Question: Talk about the condition:
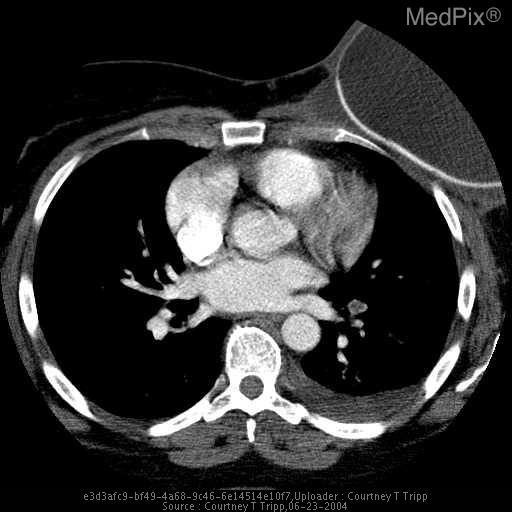
Answer: The disease is discussed as: Although numerous studies utilizing new imaging modalities such as helical CT scans have been performed to improve the diagnosis of pulmonary embolism (PE), ventilation/perfusion (V/Q) scans remain the screening tool of choice.  This test is a nuclear medicine study that compares images of inhaled radionuclide material to pulmonary perfusion images of intravenously injected radiolabeled protein.  These images must be closely compared to a chest X-ray taken at or near the time of the V/Q scan.  This is done to ensure defects on the V/Q images are not accounted for by findings on the chest X-ray.  A high probability scan, defined as two or more moderate or large segmental mismatched perfusion defects, in the presence of high clinical suspicion was found to be accurate 96% of the time in the PIOPED study.  The same study also found that a low probability scan in the presence of low clinical suspicion was only falsely negative in 6% of the patients.  However, this leaves a large number of cases in which there is either a moderate clinical suspicion, an intermediate scan, or a discrepancy between pre-test clinical suspicion and final test results.  Therefore, more invasive tests such as pulmonary angiography must often be used for a definitive diagnosis.

The chest X-ray is also an important tool in the evaluation a patient with a suspected PE.  In addition to being used in the interpretation of the V/Q scan as mentioned above, chest x-rays are often useful in determining that the cause of the patient's signs and symptoms is due to a condition other than PE.  For example, a fractured rib or cavitary lung lesion may present in a manner similar to PE.  In relatively uncommon situations, radiologic findings on chest X-ray such as decreased vascular markings distal to engorged arteries (Westermark's sign) or a wedge-shaped pleural based infiltrate (Hampton's hump) may lead to the diagnosis of PE.